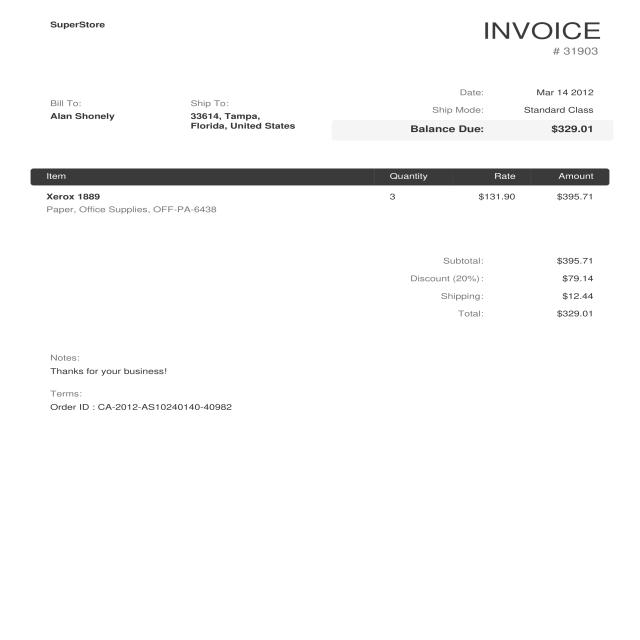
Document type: Invoice